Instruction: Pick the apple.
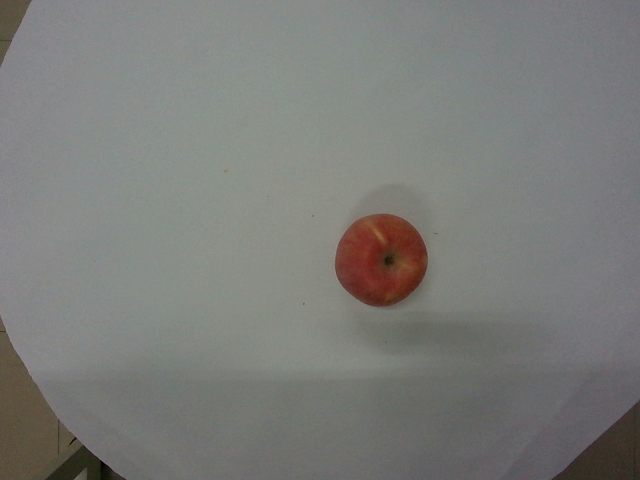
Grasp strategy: vertical